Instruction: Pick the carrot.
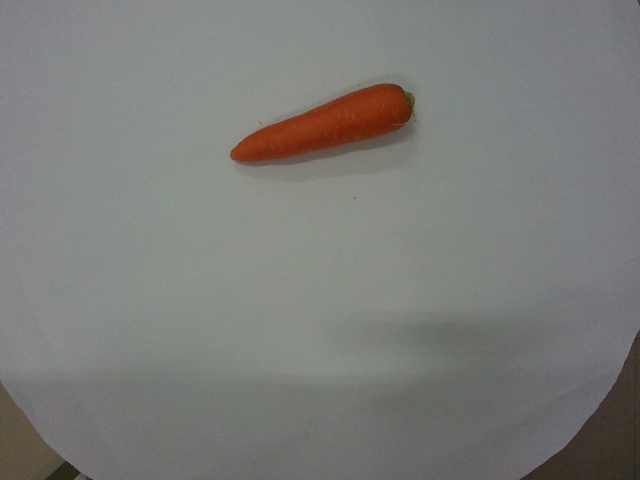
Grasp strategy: vertical